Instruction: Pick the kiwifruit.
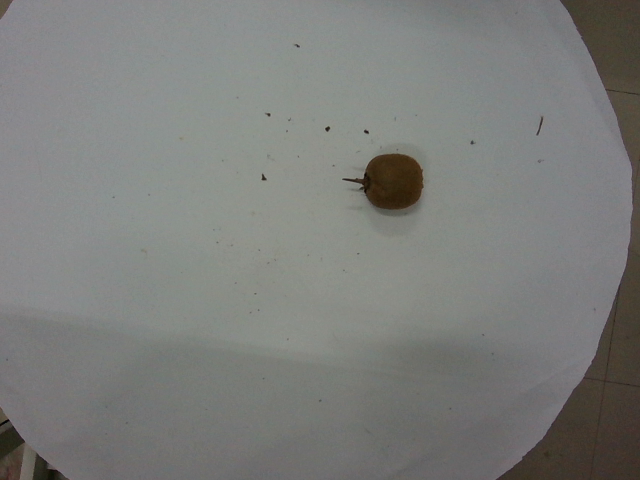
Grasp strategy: vertical